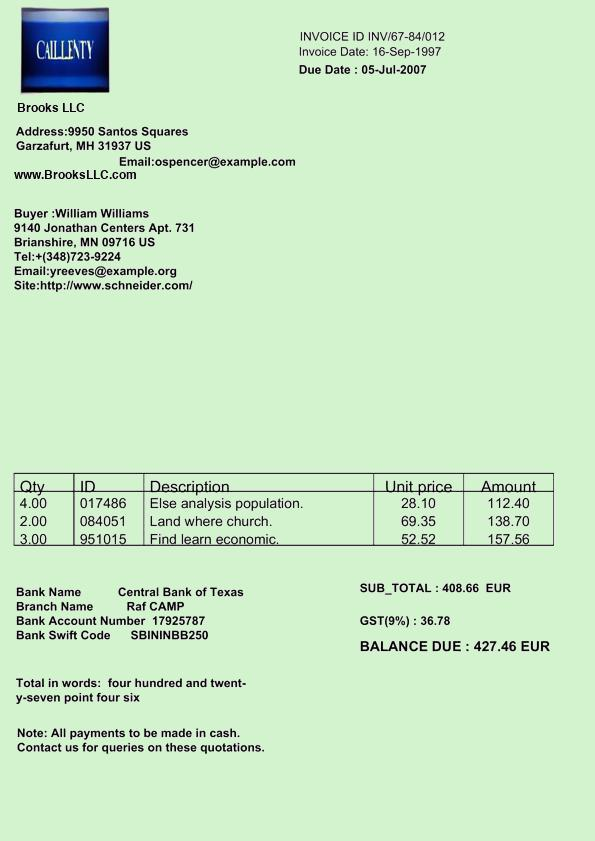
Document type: Invoice